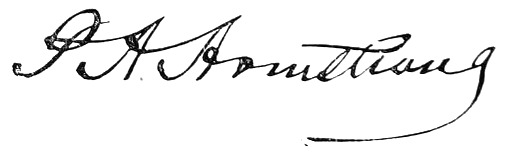
Signature of: perry a armstrong